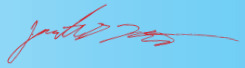
Signature of: jonathan rivera